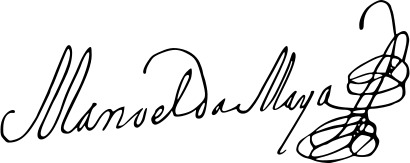
Signature of: manuel da maia